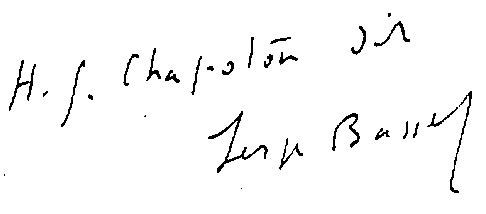
Signature of: serge basset